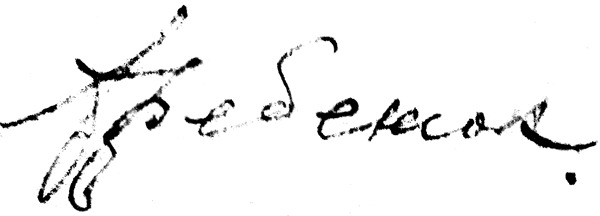
Signature of: q54758006